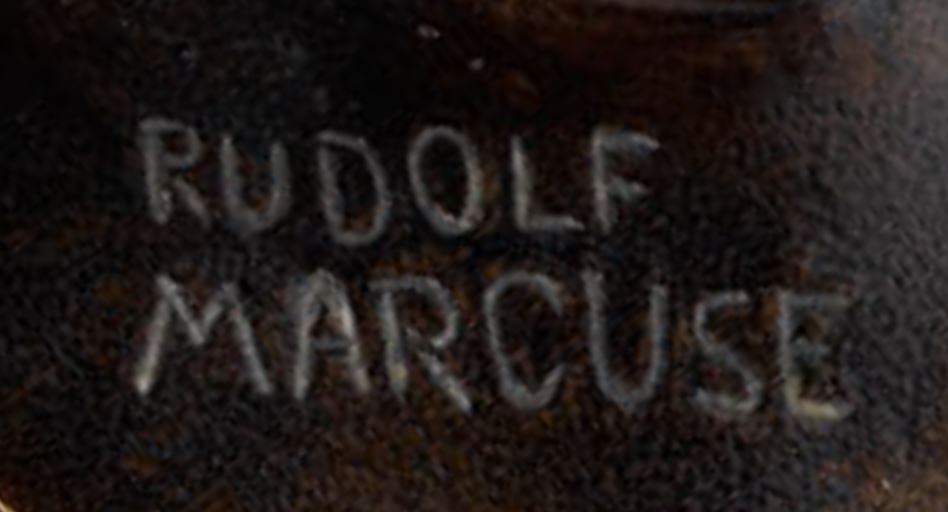
Signature of: rudolf marcuse